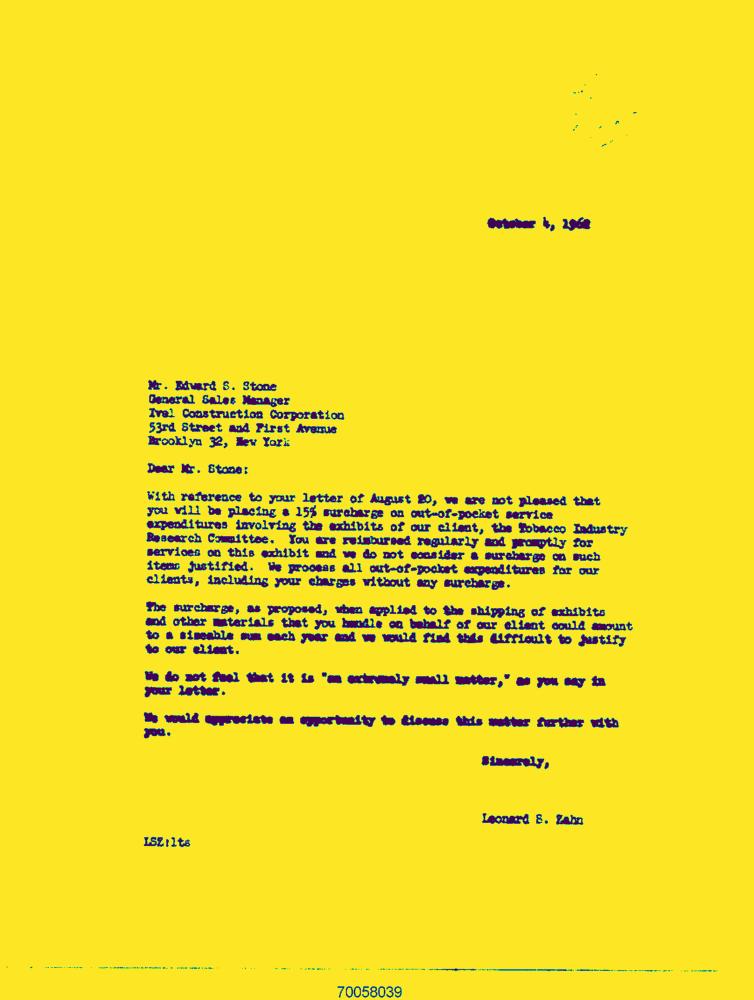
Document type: Letter-Doc